Question: Describe the condition in detail:
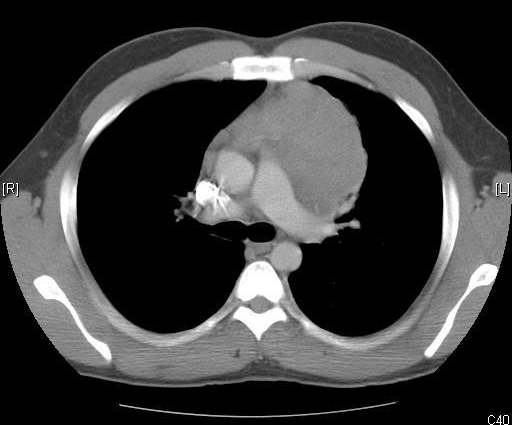
Answer: The disease is discussed as: Hodgkin's Lymphoma.

The cell of orgin is the antigen presenting interdigitating cells in the paracortical regions of the lymph node.  The pathological diagnosis is based on the presence of Reed Sternberg cells. Approximately 90% originate in the lymph nodes and 10% originate in extranodal lymphoid tissue or parenchymal organs.

Types of Hodgkins's Lymphoma/Prognosis best to worst. Lymphocyte predominant > Nodular Sclerosing > Mixed Cellularity > Lymphocyte Depleted. The most common type is Nodular Sclerosing.

Incidence is 1:50,000. Bimodal age distribution with peaks in 30's and 70's years of age.

Radiographic Features.
-Superior and anterior mediastinal nodal involvement - 95%.
-Contiguous progression from one lymph node group to the next.
-Lung involvement - 15%
-Pleural effusions - 15%